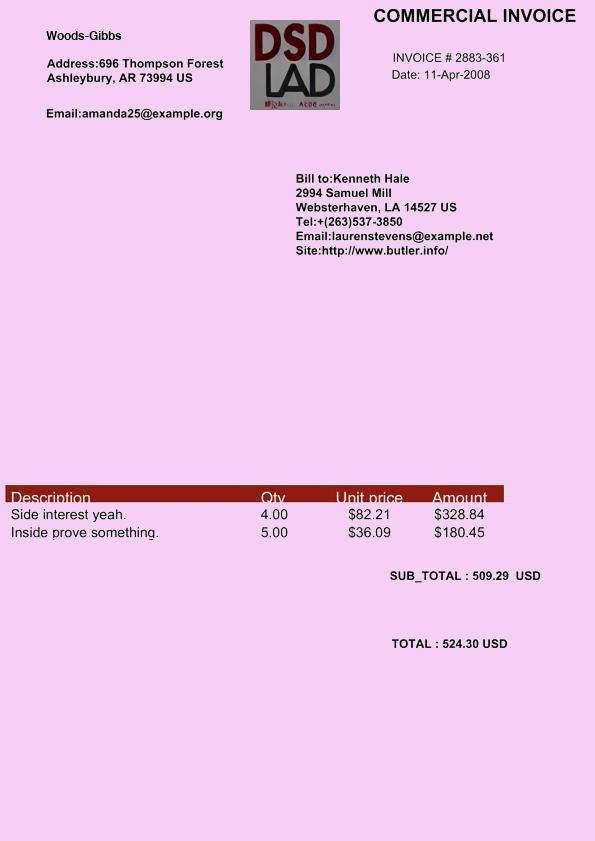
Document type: Invoice